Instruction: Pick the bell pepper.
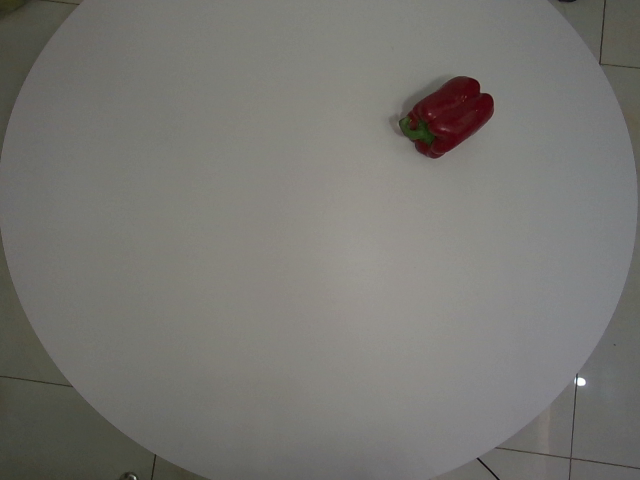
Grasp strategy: vertical